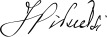
Signature of: józef piłsudski